Patient: Female, age 65
A 65-year-old Asian woman was admitted to our clinic in August 2019 due to fever (38.3-39  C), chest tightness, cough producing sputum, and shortness of breath for one day. Her clinical history could be defined by long-term leukopenia. She was diagnosed with MDS in 2014, after which she received supportive treatments. In 2019, she was admitted to the hospital with increased bone marrow blasts (10% vs 4%) and decreased megakaryocytes with small round separated nuclei (Figure 1A-E, Table 1). She received four courses of amifostine, but her symptoms did not improve. During hospitalization, she was infected with recurrent pneumonia, which could be relieved by multiple antibiotic treatments (Figure 2A and B). She received voriconazole after the last course in July 2019. Two months later, the symptoms of fever and pneumonia re-appeared again (Figure 2C).
On admission, she presented with fever and chest pain, and blood cell count at that time revealed lymphocytopenia and monocytopenia. The blood routine test showed a white blood cell (WBC) count of 1800 cells/mm3, a low monocyte count of 0-0.1 cells/mm3; a hemoglobin level of 7.6 g/dL; and a platelet count of 17 x 109/L. The absolute count of B cell (CD19+) was 6x106/L (50-670x106), NK cell (CD3-/CD16+56+) count was 34x106/L(40-1000x106/L). The CD4+ T-cell count was 141 cells/mm3 and the CD4/CD8 ratio was 0.99. She also had splenomegaly (4.1 cm in size) and iron overload (ferritin: 2361.4ng/mL). The results of Epstein-Barr virus (EBV)-DNA and cytomegalovirus (CMV)-DNA were negative. Next, the patient was treated with tigecycline, ceftazidime, and voriconazole according to the manifestation of lung computed tomography (CT) scan (Figure 2D). Furthermore, Klebsiella pneumoniae infection was confirmed by sputum culture analysis, after which she received therapy with caspofungin, posaconazole, cefoperazone, linezolid, ganciclovir, sulfamethoxazole, amphotericin B, and polymyxin subsequently. However, no significant improvement was observed with reference to fever and pneumonia. During this time, she developed chest tightness and dyspnea which required continuous high-flow oxygen inhalation. She was not able to undergo a bronchoscopy. Complicated with severe infection, the patient also developed acute heart failure. Eventually, we sequenced the patient's peripheral blood specimens despite her repeated negative sputum culture, after which the M. kansasii infection was confirmed. Consequently, she was given antibiotic therapy, consisting of ethambutol, rifabutin, and clarithromycin as recommended. Her situation significantly improved within 2 weeks of therapy (without fever). C-reactive protein (CRP) level remarkably decreased from 250.87 mg/L to an almost normal level. According to the above-mentioned signs and symptoms, the patient was suspected of having MonoMAC syndrome. The next-generation sequencing (NGS, peripheral blood) found a heterozygous mutation in GATA2 (exon6:c.1126_1128del:p.K376del) along with U2AF1 (exon2:c.C101T:p.S34F), SETBP1 (exon4, cG2602A:pD868N, exon4:cG2608A:pG870S), ASXL1 (exon12:c.G2548T:p.E850X) as well as KMT2D, BRAF, EPPK1, and ETV6. Her son was further confirmed with the same GATA2 mutation with oral mucosal specimen. Unfortunately, the patient died of carbapenem-resistant Klebsiella pneumoniae bloodstream infection on October 2019, 41 days after the MonoMAC diagnosing.
Keywords: gata-2 germline mutation, m kansasii, monomac, monocytopenia and mycobacterial infection syndrome, next-generation sequencing, nontuberculous mycobacteria
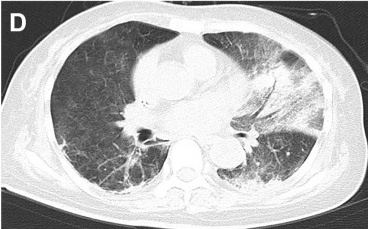
Image caption: Computed tomography (CT) manifestation of recurrent pulmonary infection. showed exacerbation of infection before the detection of mycobacterium kansasii (with air bronchogram and pulmonary consolidation), and the situation did not get improved after multiple treatments.